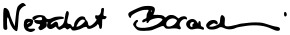
Signature of: nezahat baradari